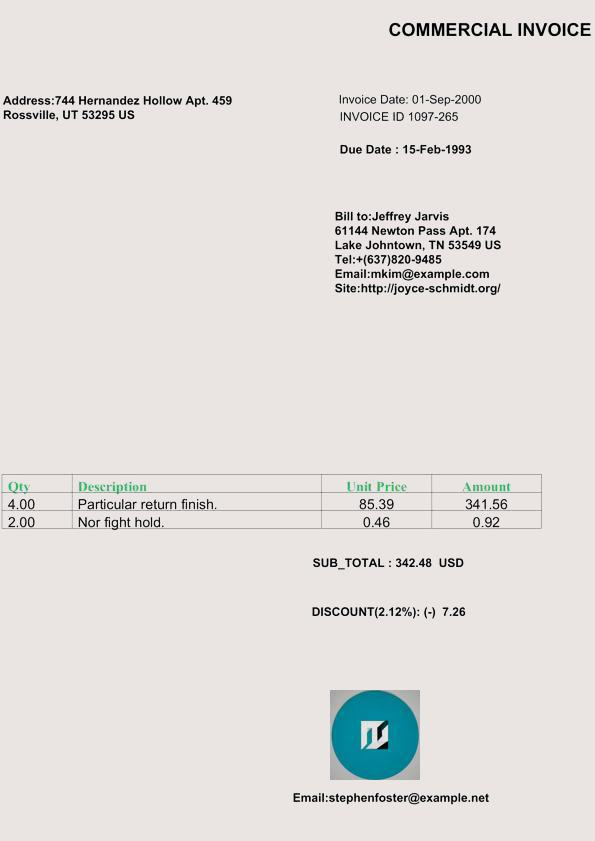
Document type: Invoice